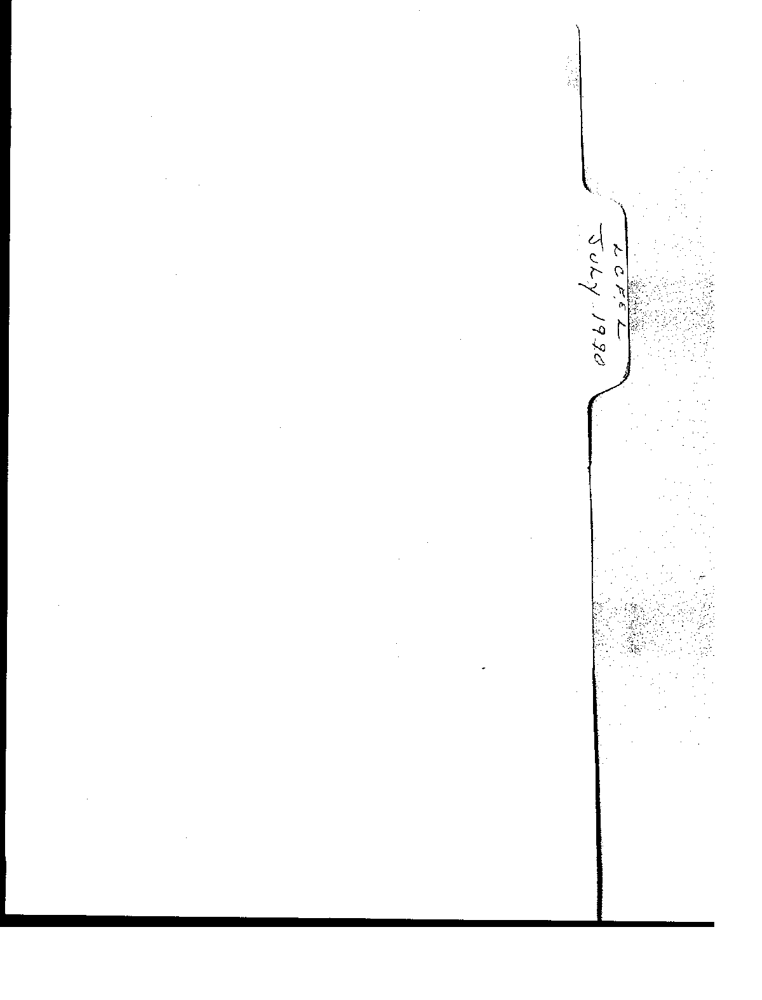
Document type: Invoice